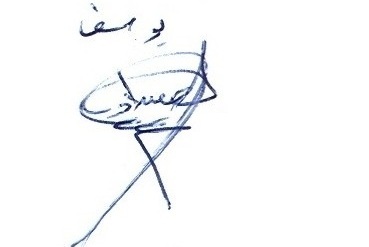
Signature of: yūsuf ṣaydāwī